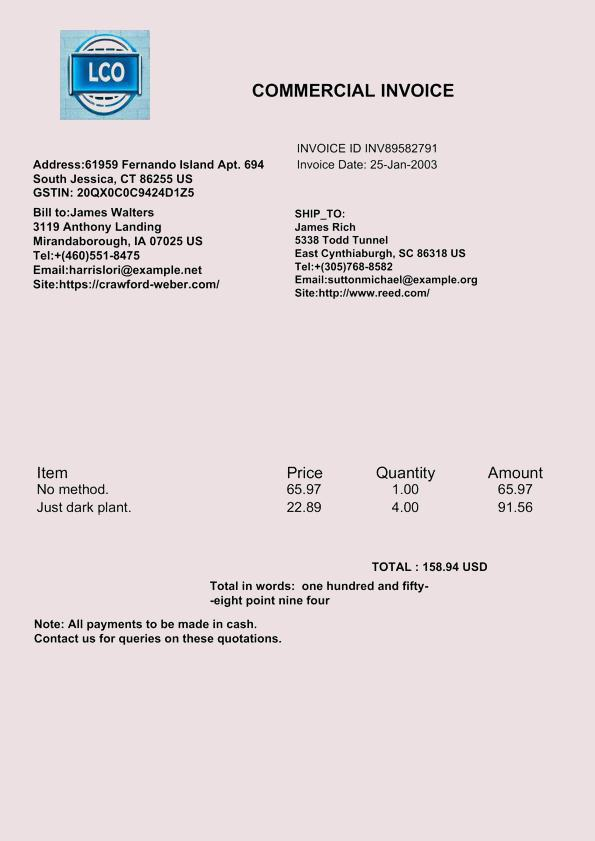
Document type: Invoice